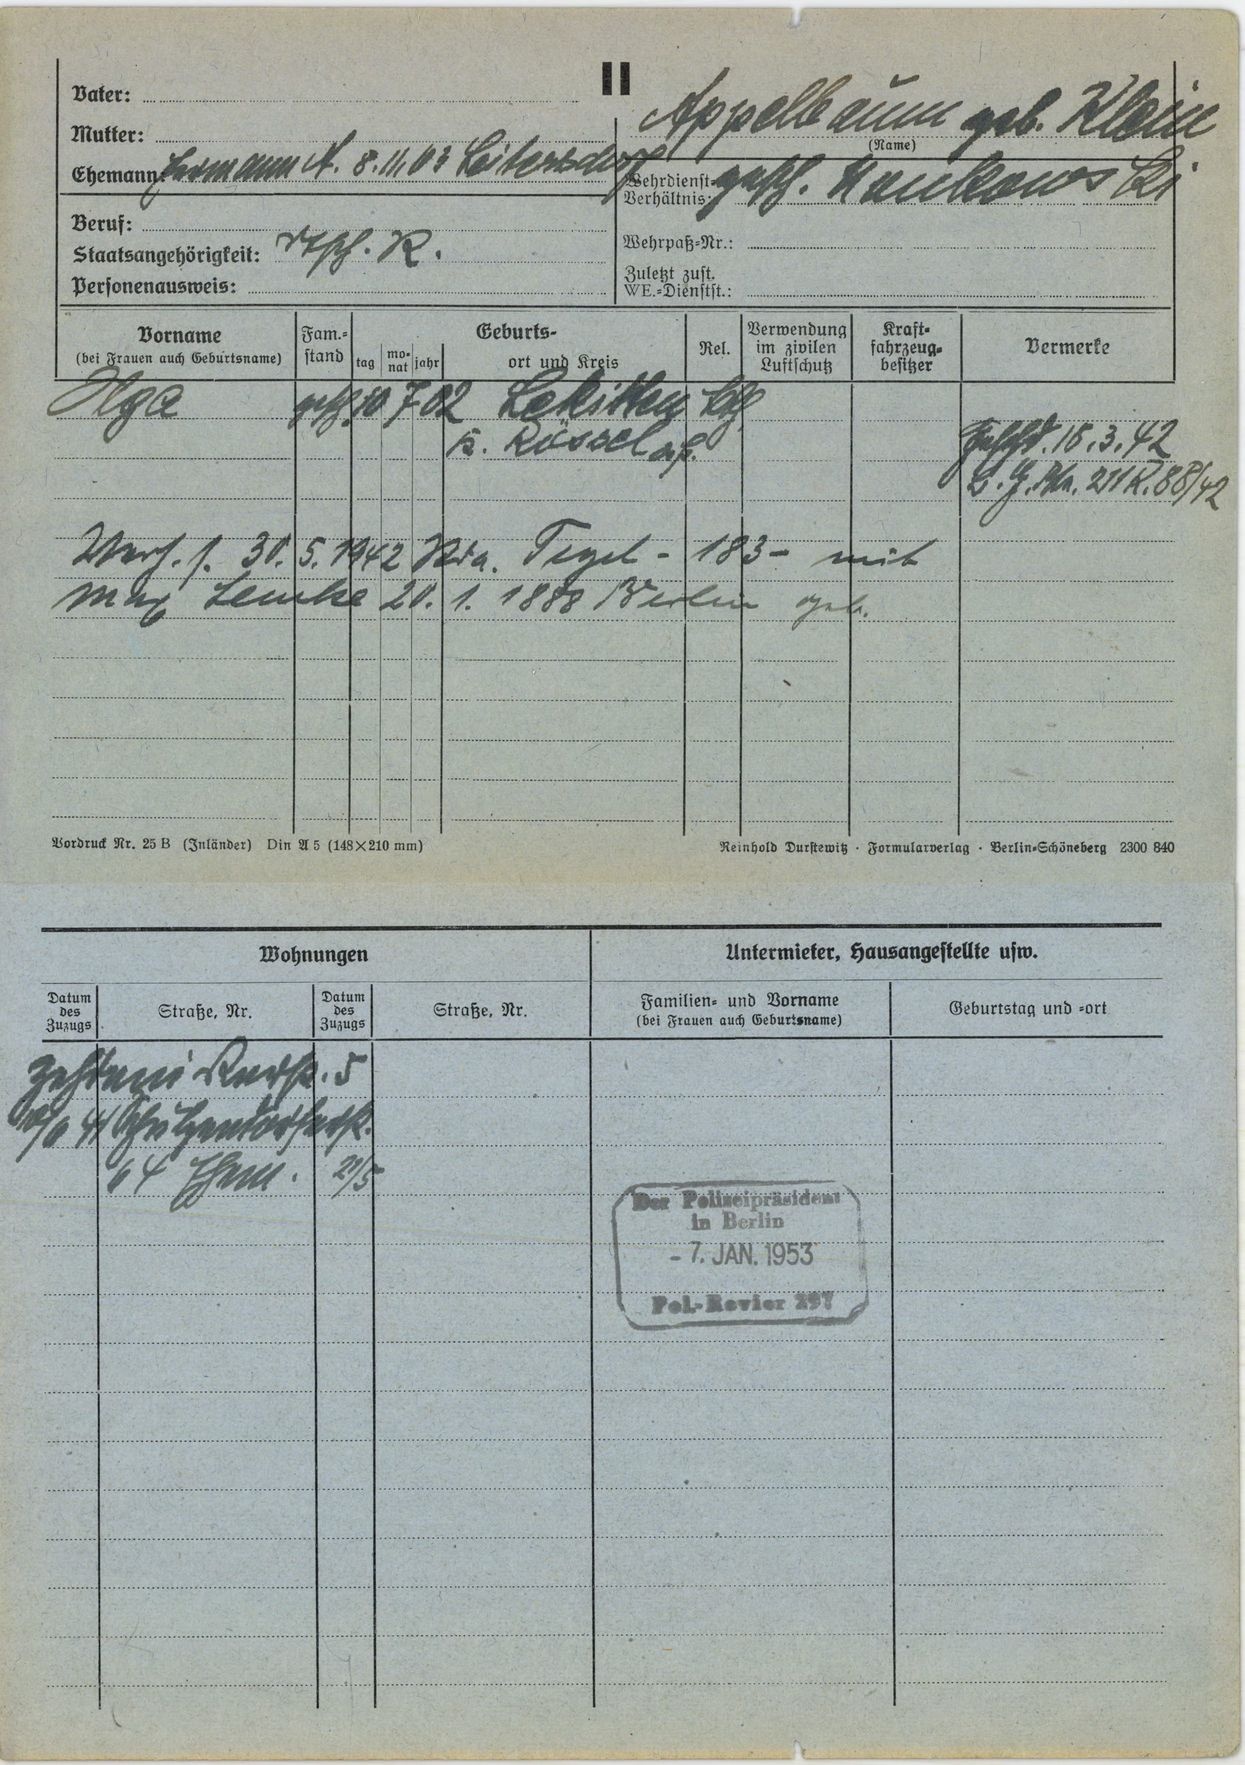
Appelbaum geb. Klein

gesch. Kenkowski